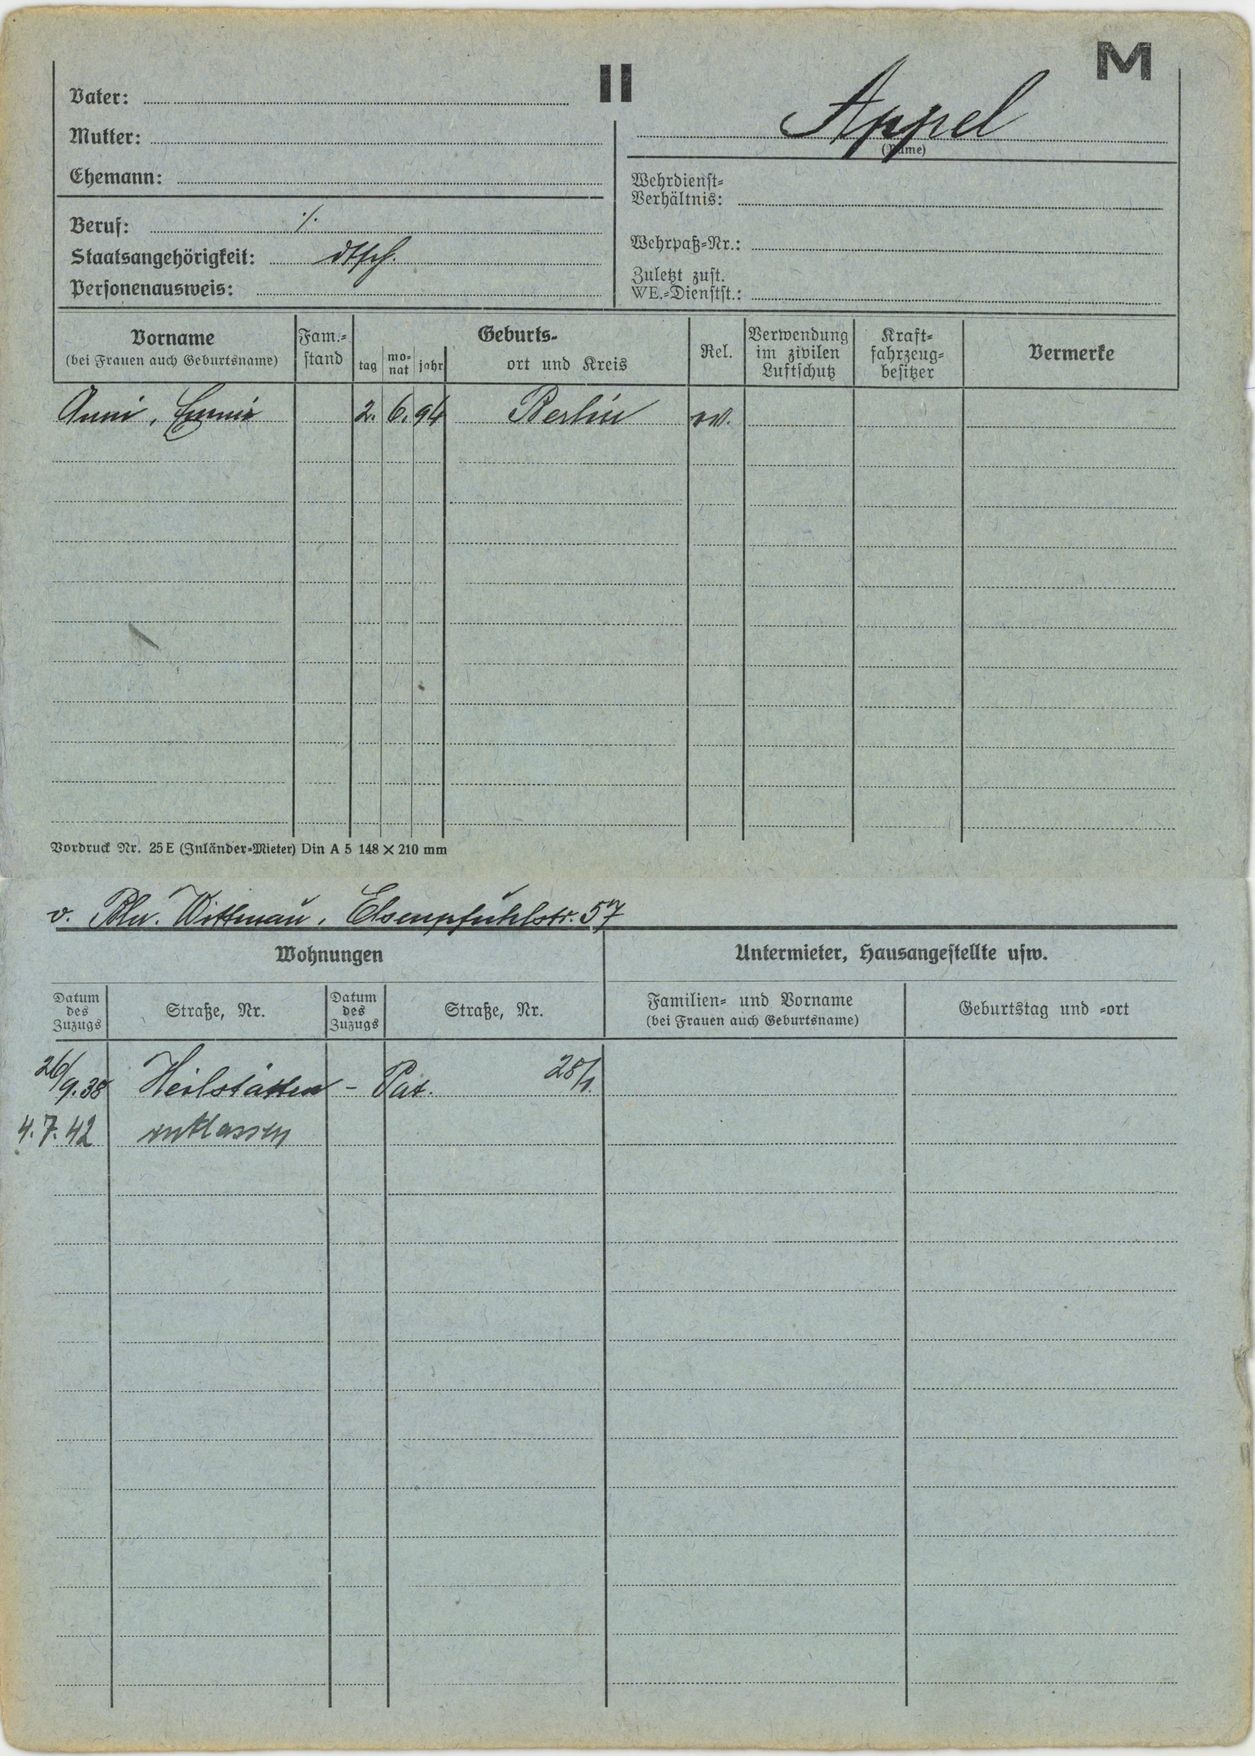
Appel